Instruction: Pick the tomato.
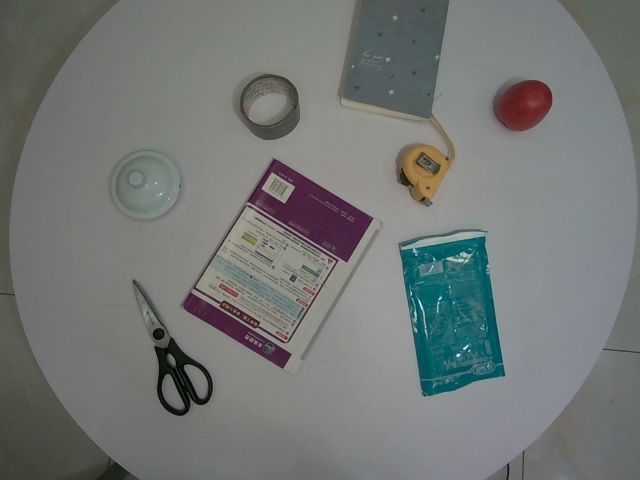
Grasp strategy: vertical